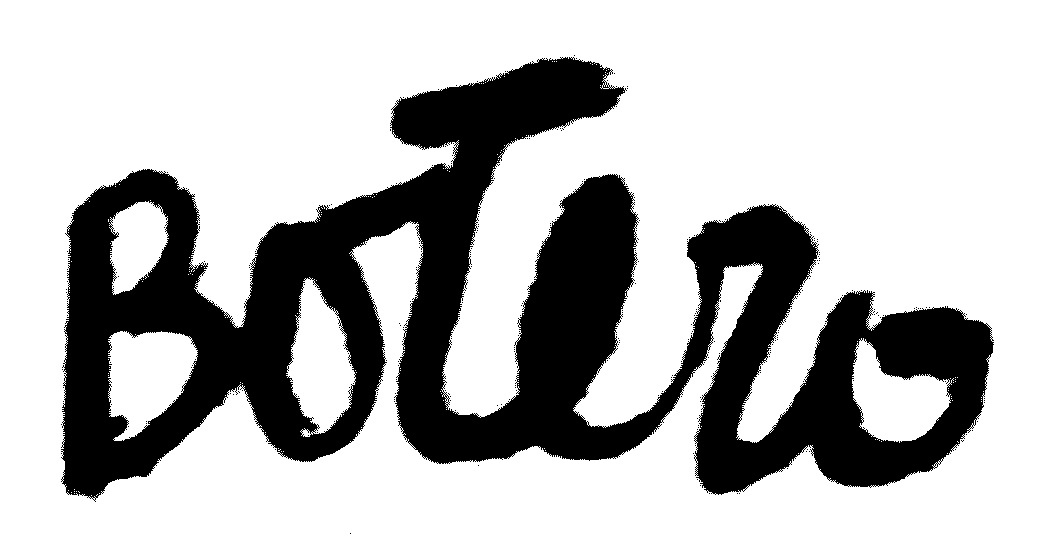
Signature of: fernando botero